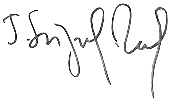
Signature of: teresa lipowska